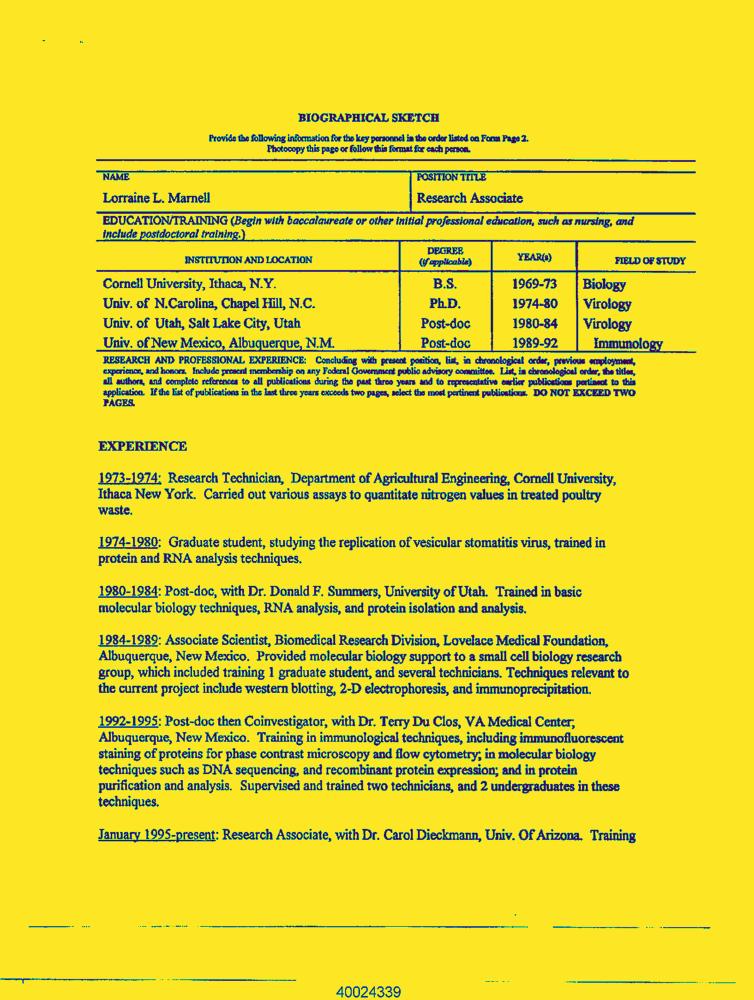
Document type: Resume-Doc